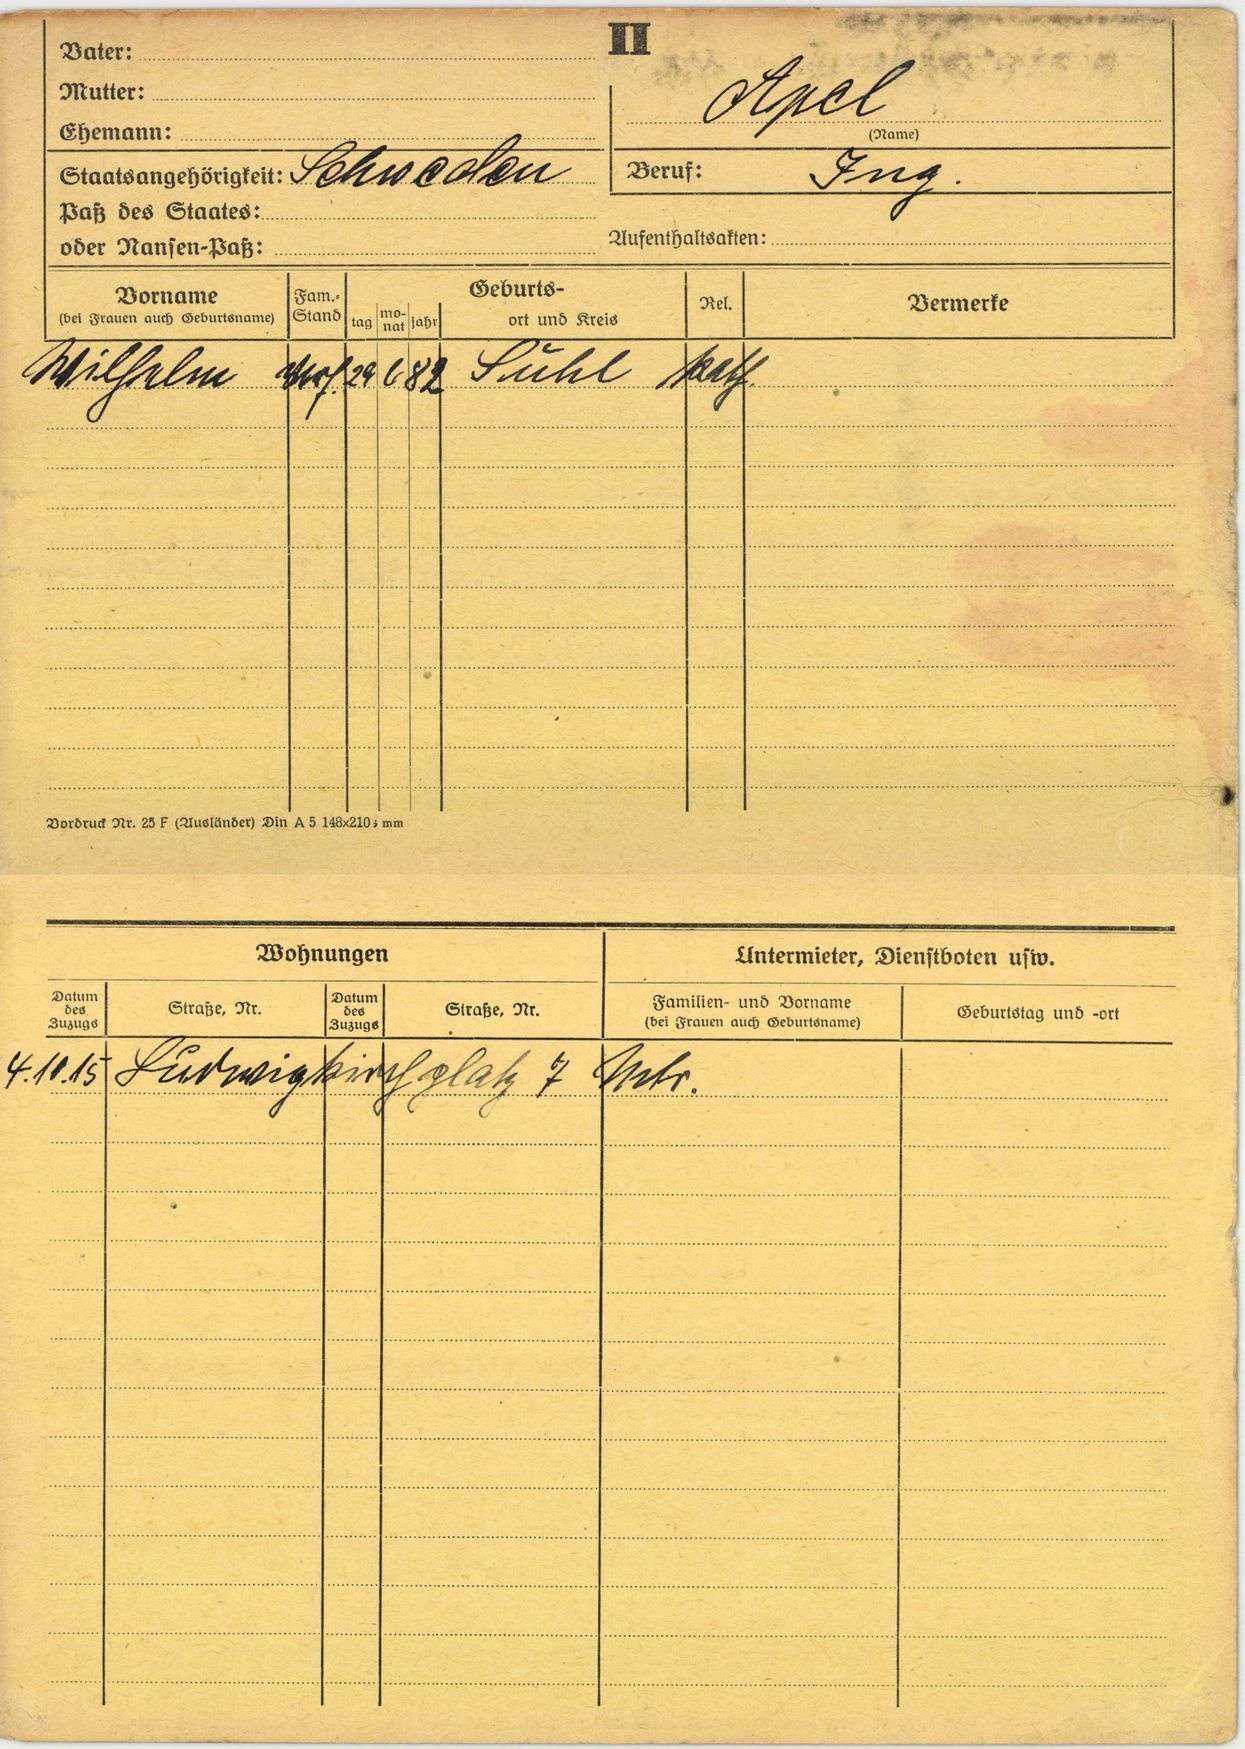
Apel